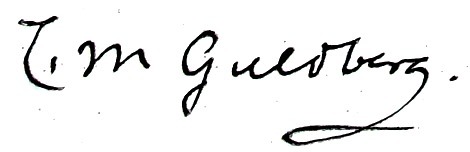
Signature of: cato maximilian guldberg